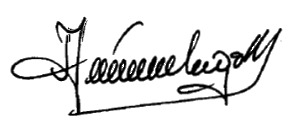
Signature of: fernando lugo